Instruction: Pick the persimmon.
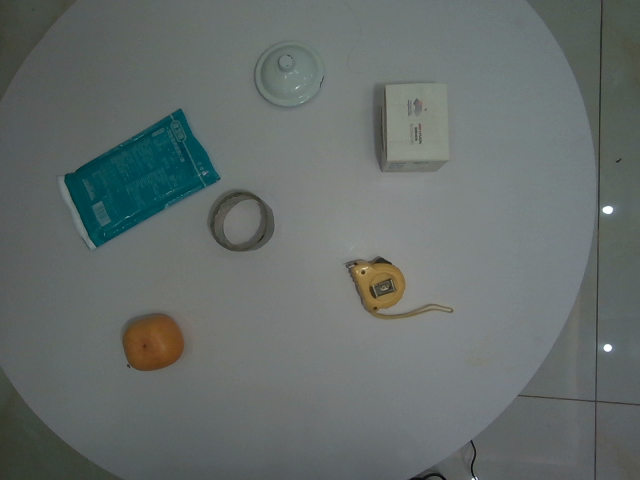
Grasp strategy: vertical